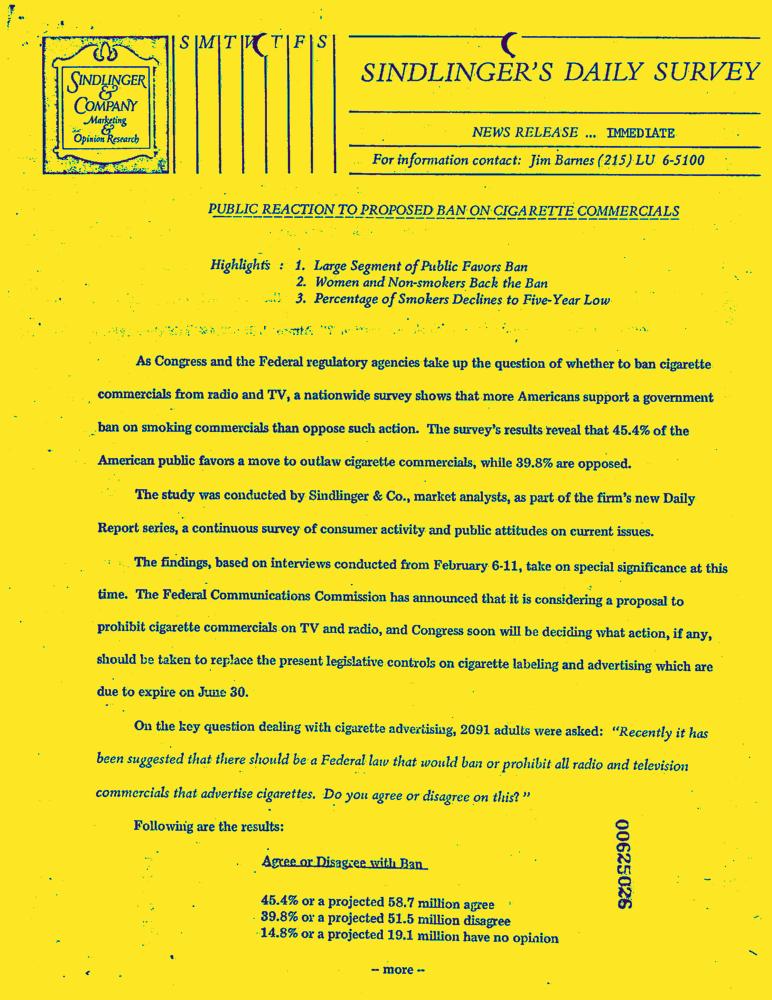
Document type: News-Article